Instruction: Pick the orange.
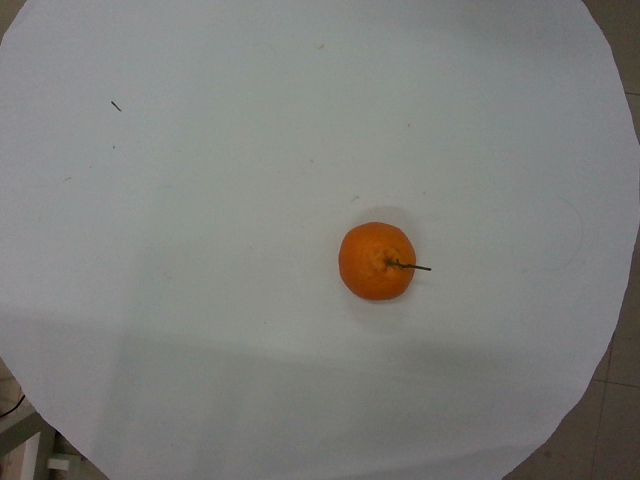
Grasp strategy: vertical